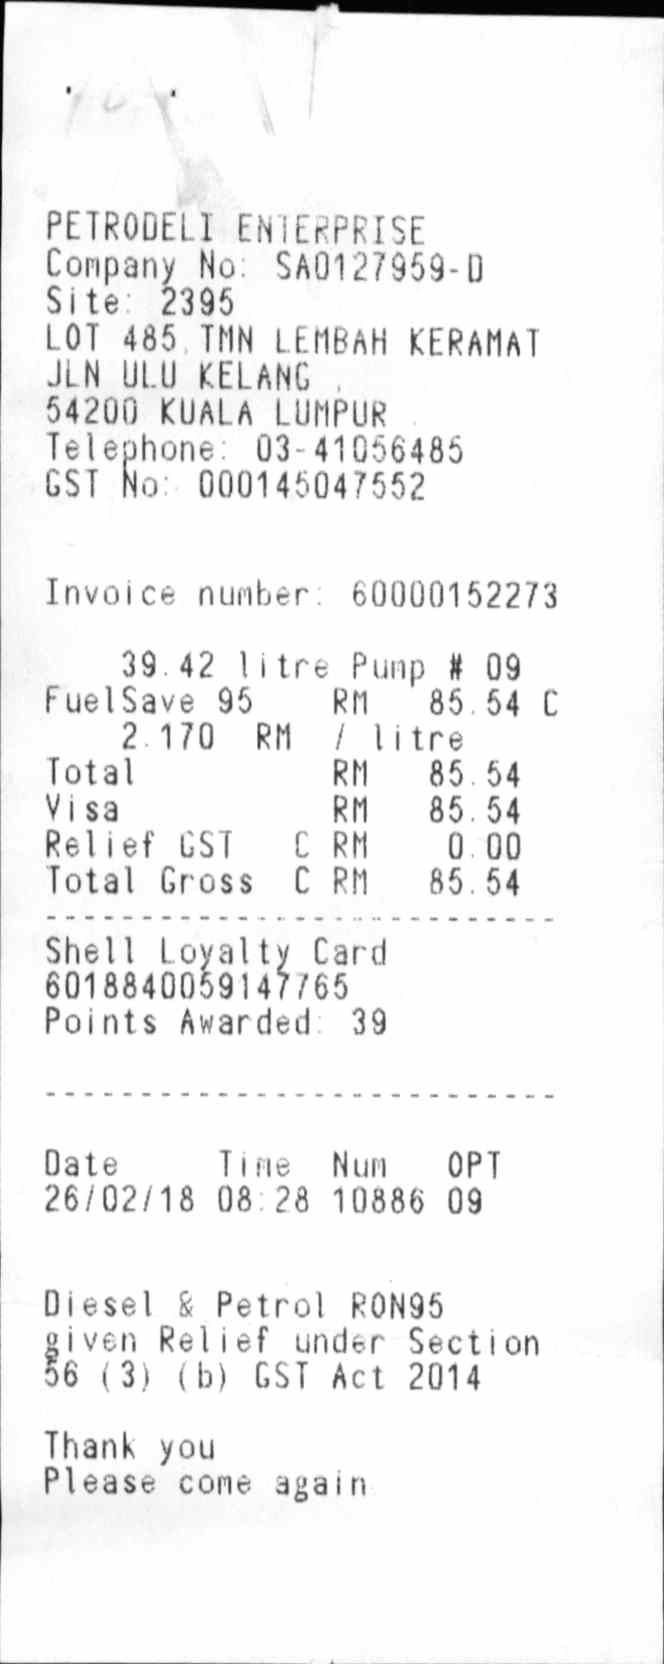
PETRODELI ENTERPRISE
COMPANY NO: SA0127959-D
SITE: 2395
LOT 485,TMN LEMBAH KERAMAT
JLN ULU KELANG .
54200 KUALA LUMPUR
TELEPHONE: 03-41056485
GST NO: 000145047552
INVOICE NUMBER: 60000152273
39.42 LITRE PUNP # 09
FUELSAVE 95
RM
85.54 C
2.170
RM
/
LITRE
TOTAL
RM
85.54
VISA
RM
85.54
RELIEF GST
C
RM
0.00
TOTAL GROSS
C
RM
85.54
SHELL LOYALTY CARD
6018840059147765
POINTS AWARDED:
39
DATE
TIME
NUM
OPT
26/02/18
08:28
10886
09
DIESEL & PETROL RON95
GIVEN RELIEF UNDER SECTION
56 (3) (B) GST ACT 2014
THANK YOU
PLEASE COME AGAIN